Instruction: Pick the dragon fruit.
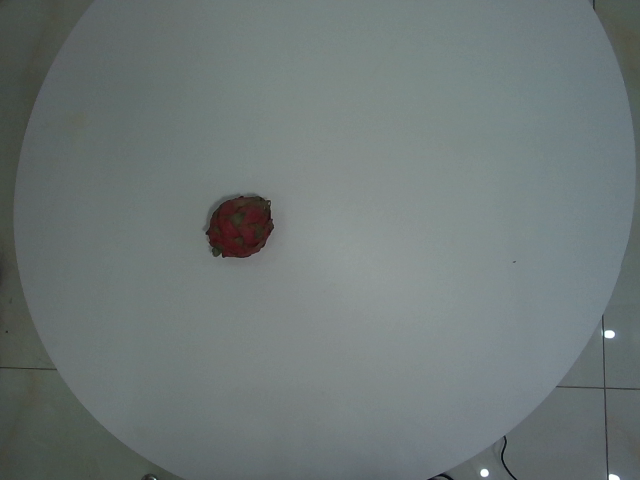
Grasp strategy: vertical